Question: What might the diagnosis be?
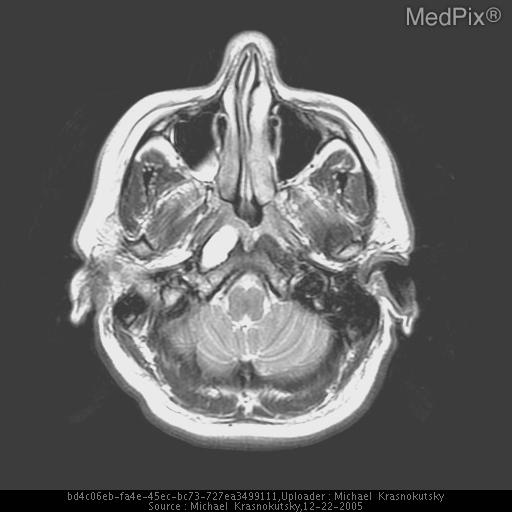
Answer: The possible diagnosis includes Chondrosarcoma
Chordoma (same MRI signal pattern but usually midline)
Metastatic disease
Plasmacytoma (usually low T2 on MRI)
Lymphoma (usually lower signal on T2 and bright DWI)
Adenoid Cystic Carcinoma (ACC) from nasopharynx.